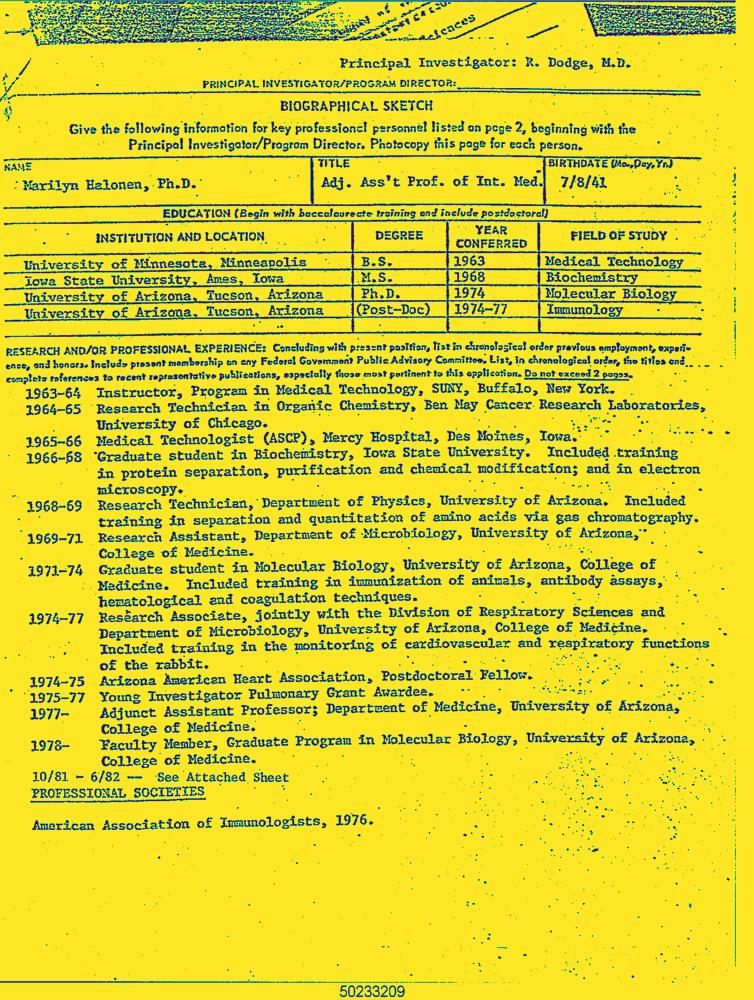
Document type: Resume-Doc